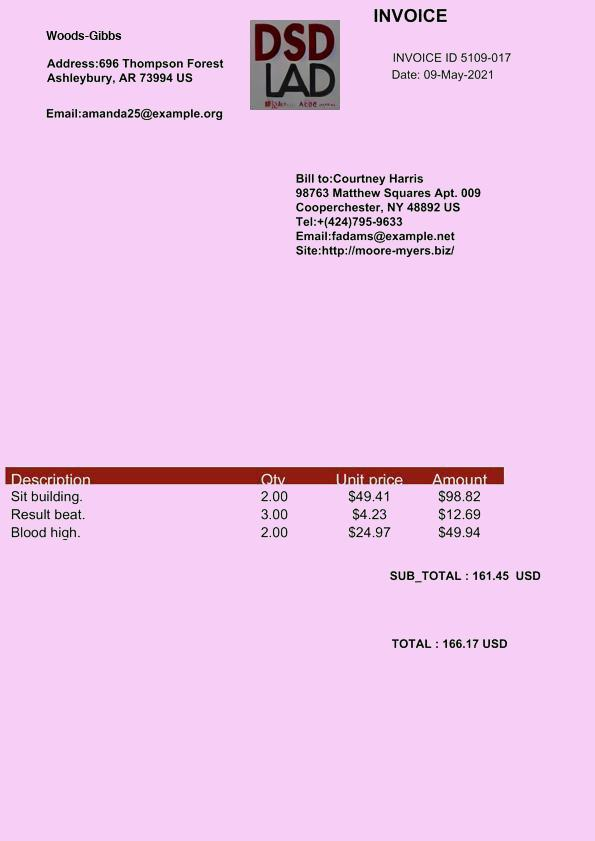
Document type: Invoice